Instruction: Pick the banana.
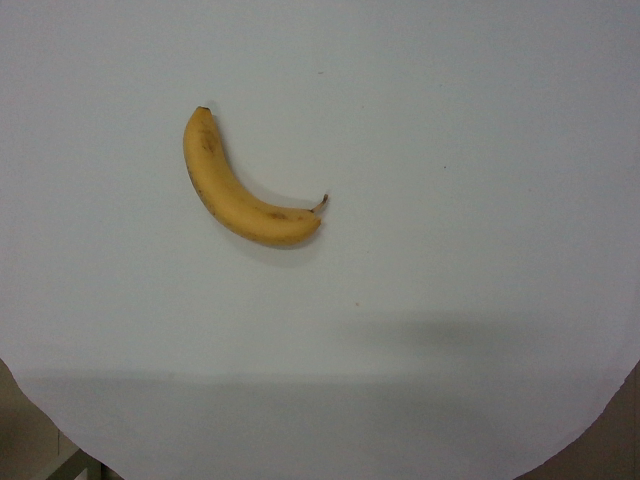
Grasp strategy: vertical